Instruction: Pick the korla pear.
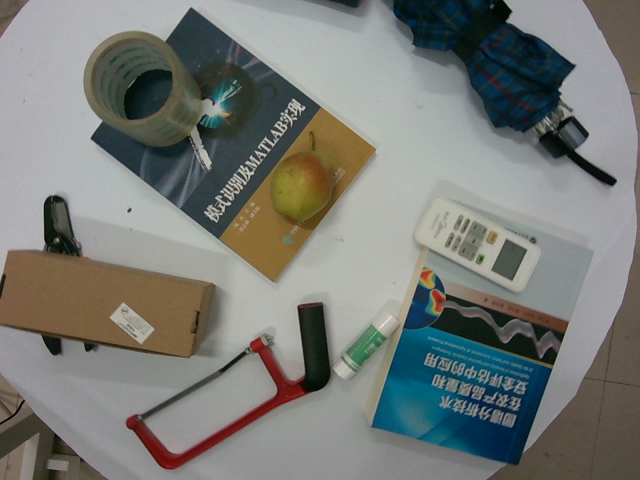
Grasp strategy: vertical